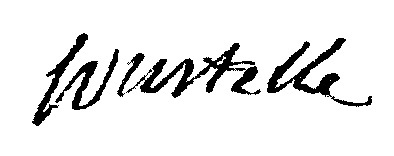
Signature of: joseph françois mathieu soustelle